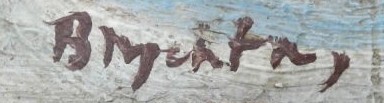
Signature of: jan brychta